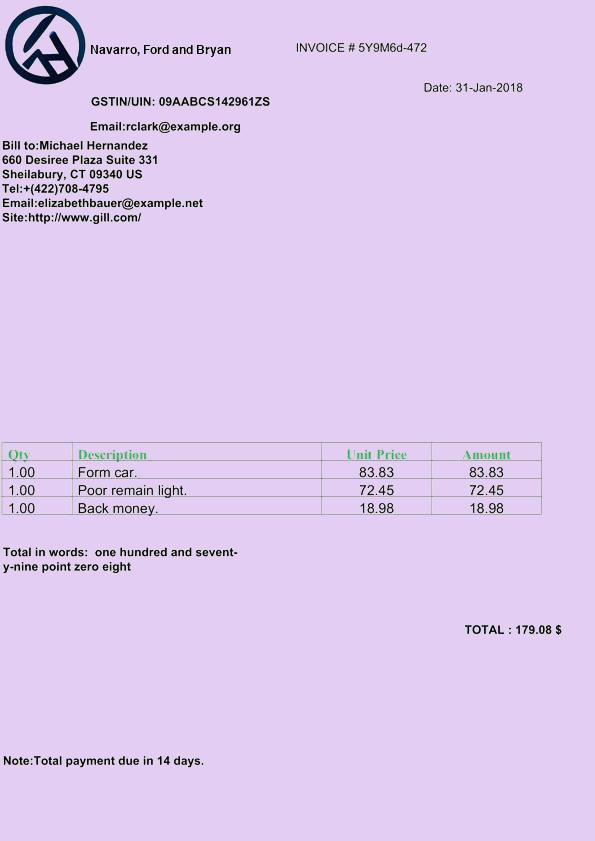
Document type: Invoice